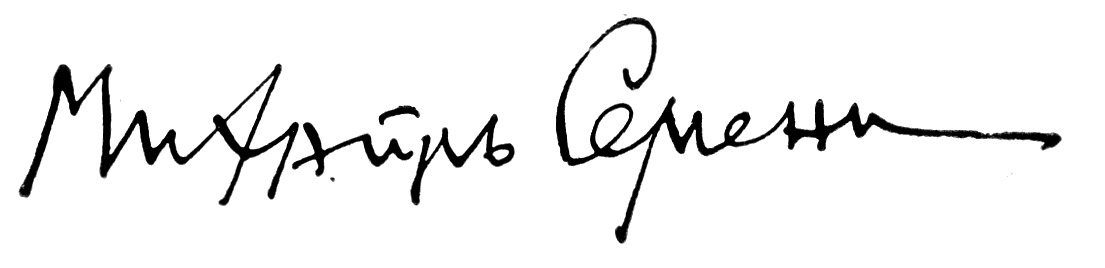
Signature of: mykhailo semenko